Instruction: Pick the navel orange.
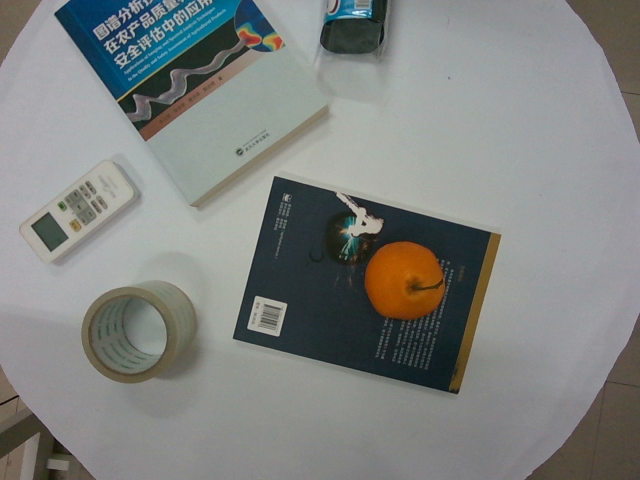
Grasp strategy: vertical